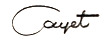
Signature of: joseph cayet